Question: In what way does the history help explain the case?
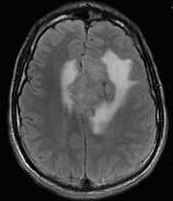
Answer: The patient's history of 21 y.o. man with a new onset seizure and severe headaches. is key in understanding the case.